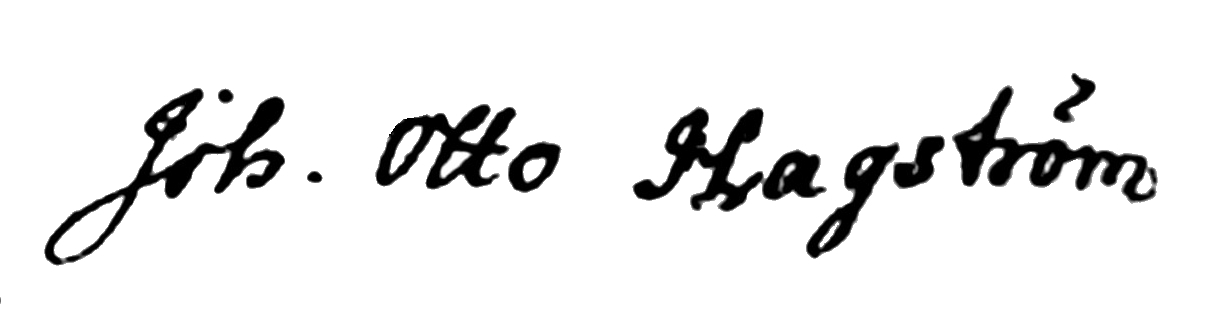
Signature of: johann anders hagstroem